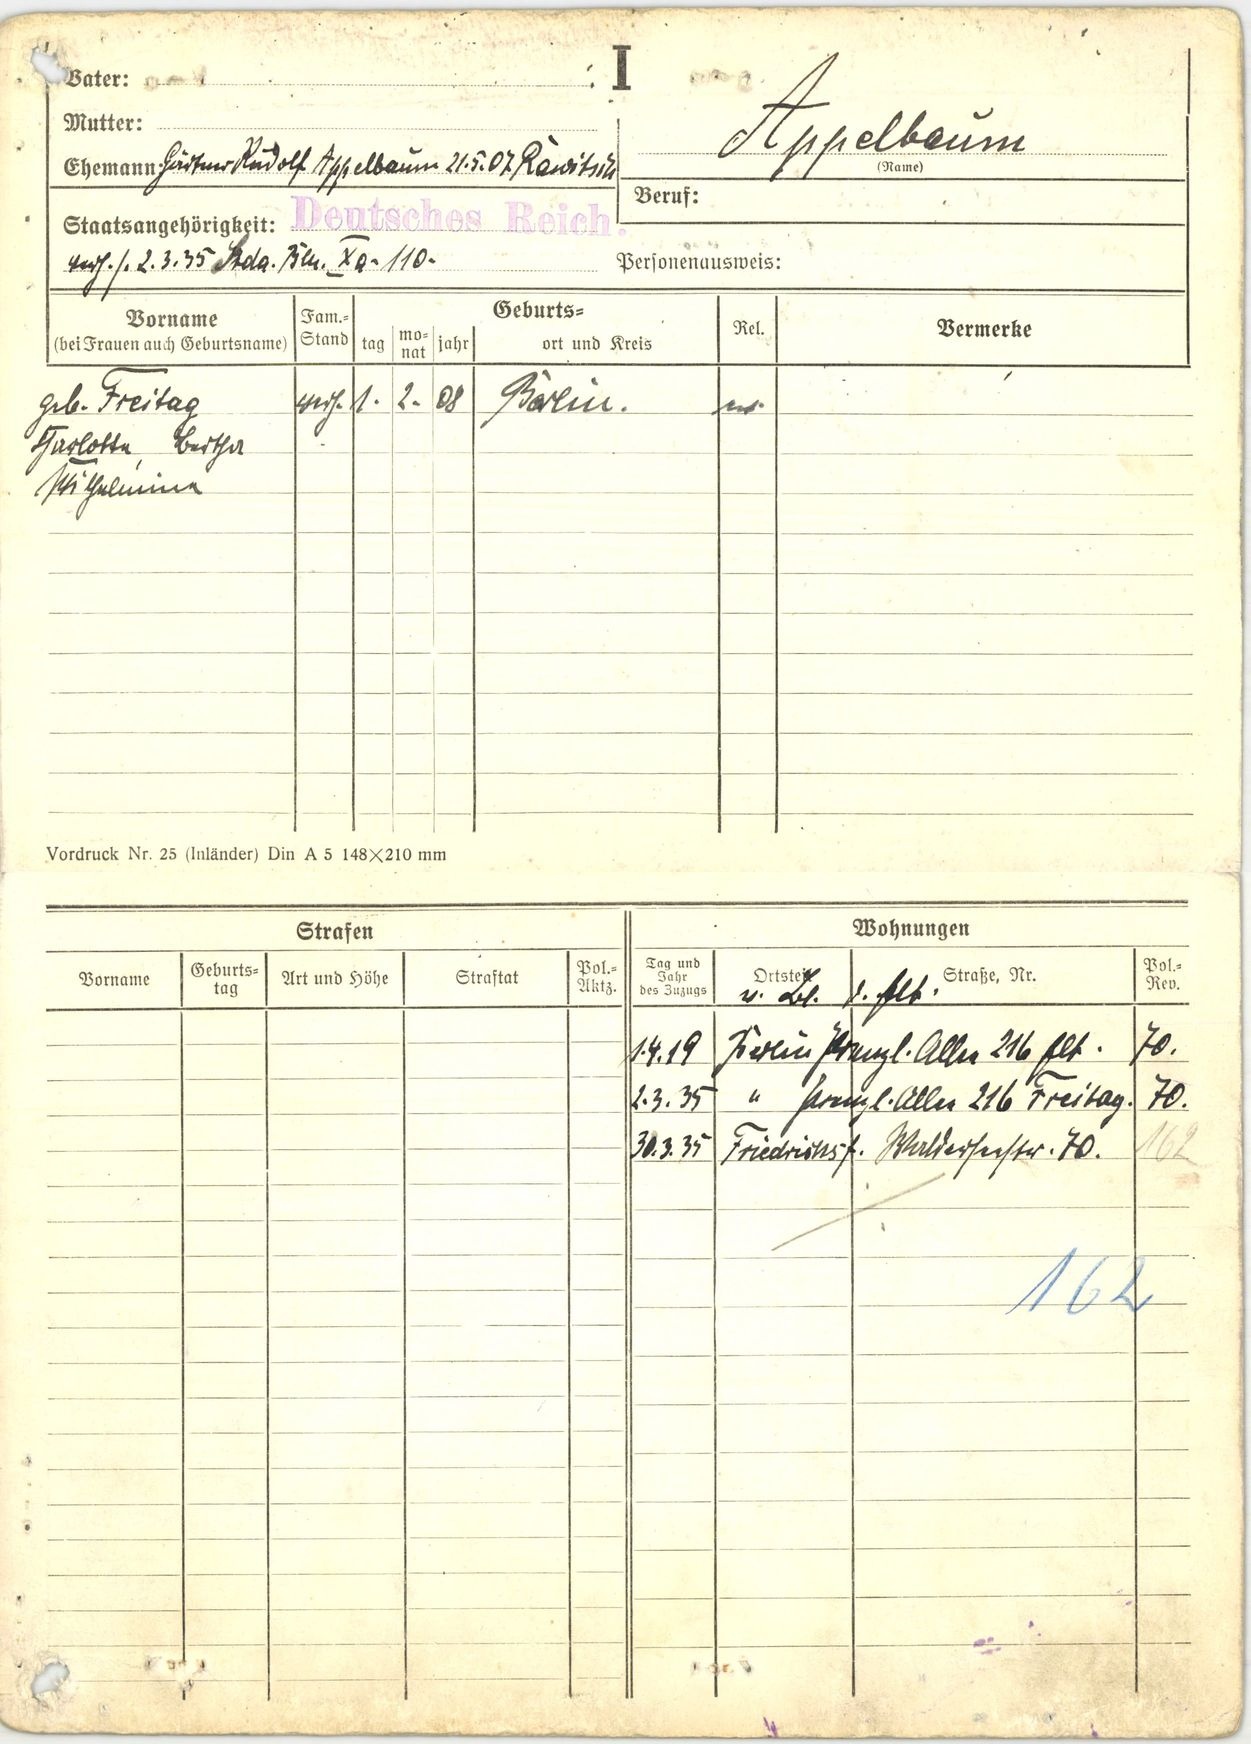
Appelbaum